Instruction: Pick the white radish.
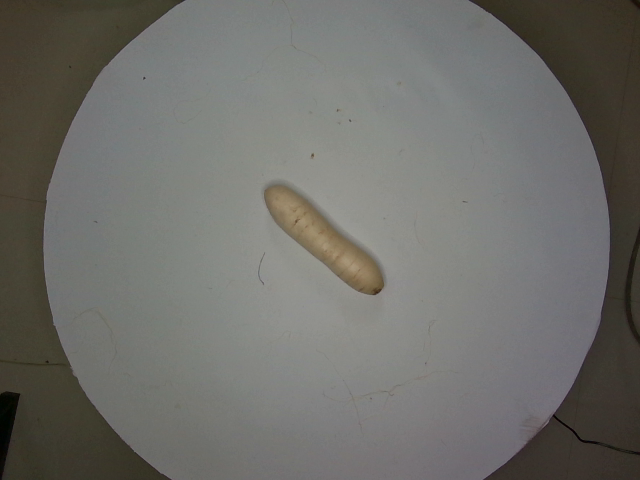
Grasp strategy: vertical